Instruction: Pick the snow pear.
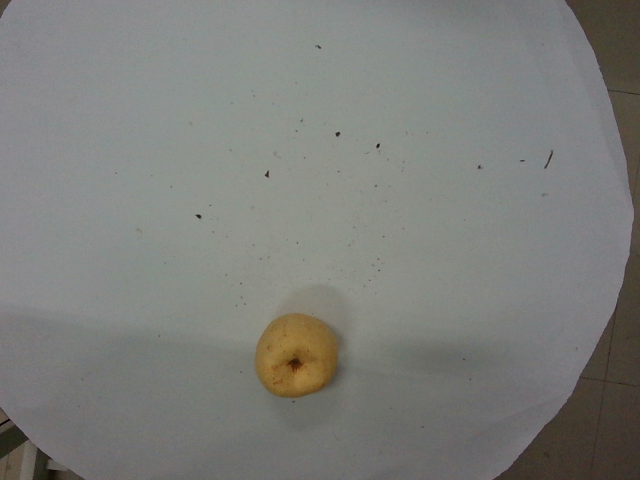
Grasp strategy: vertical